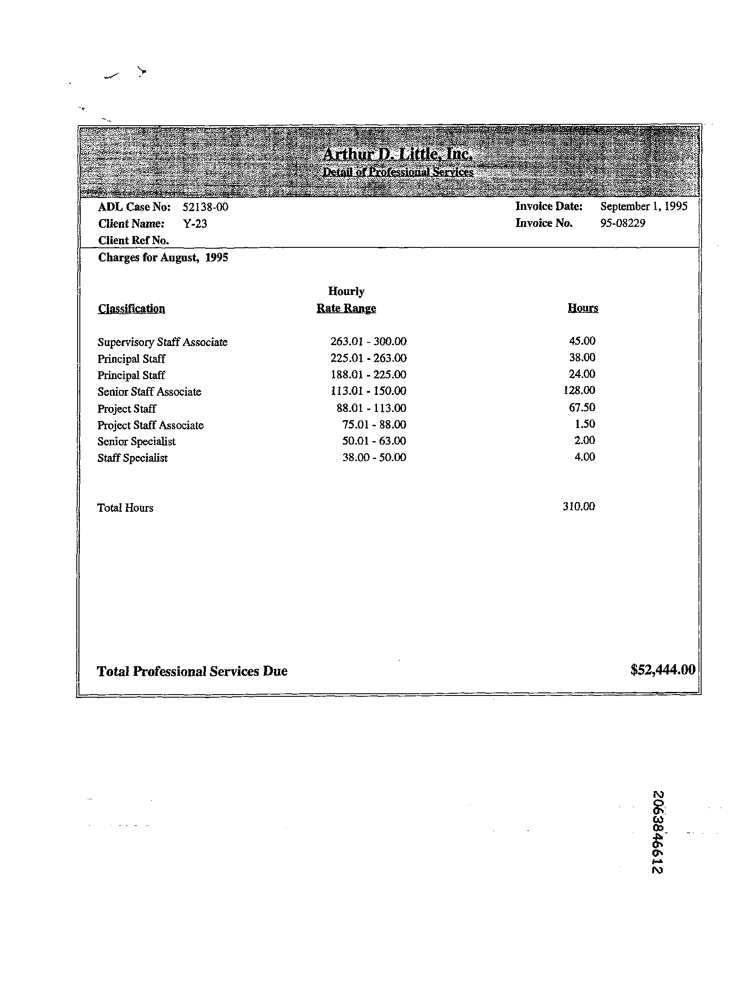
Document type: Invoice